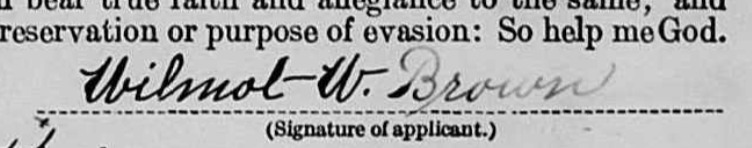
Signature of: wilmot wood brown jr